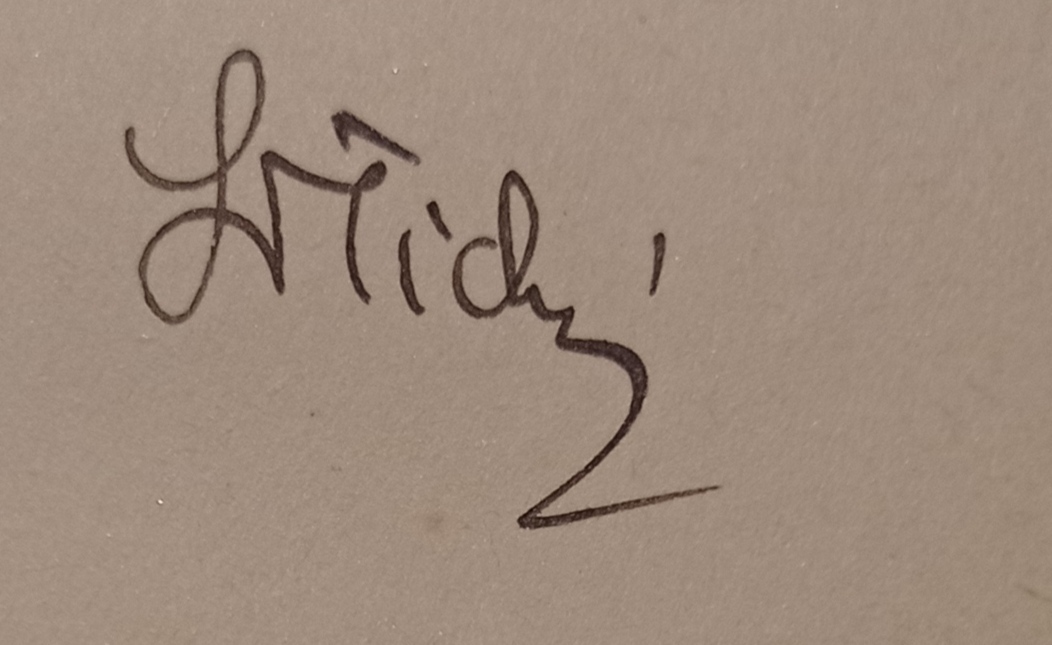
Signature of: františek tichý